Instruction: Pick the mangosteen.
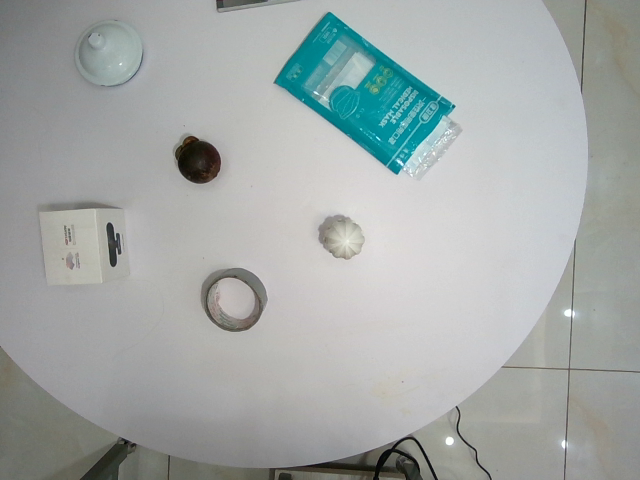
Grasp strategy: vertical